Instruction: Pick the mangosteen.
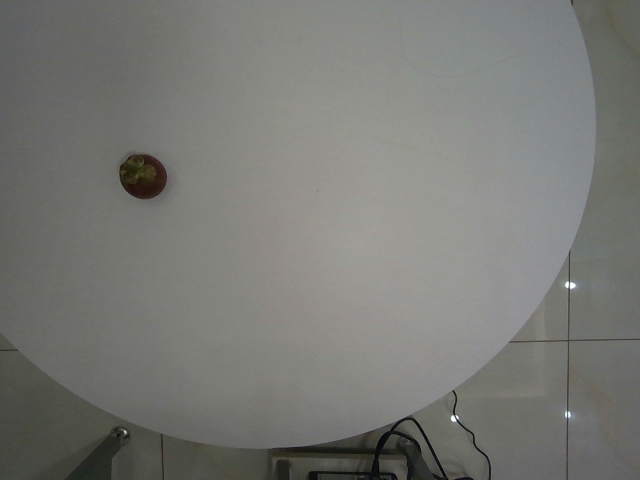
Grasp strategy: vertical